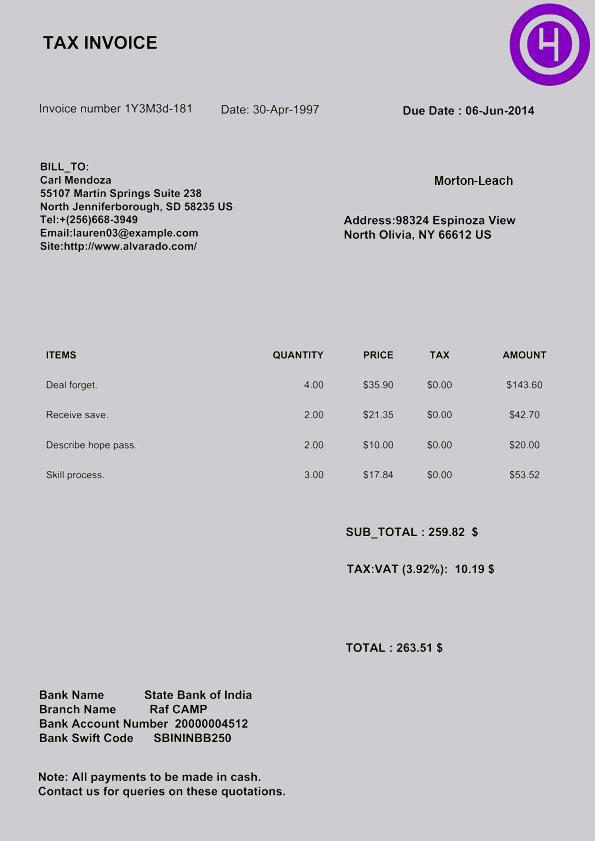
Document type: Invoice